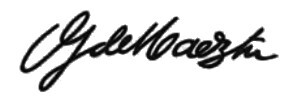
Signature of: gustavo de maeztu